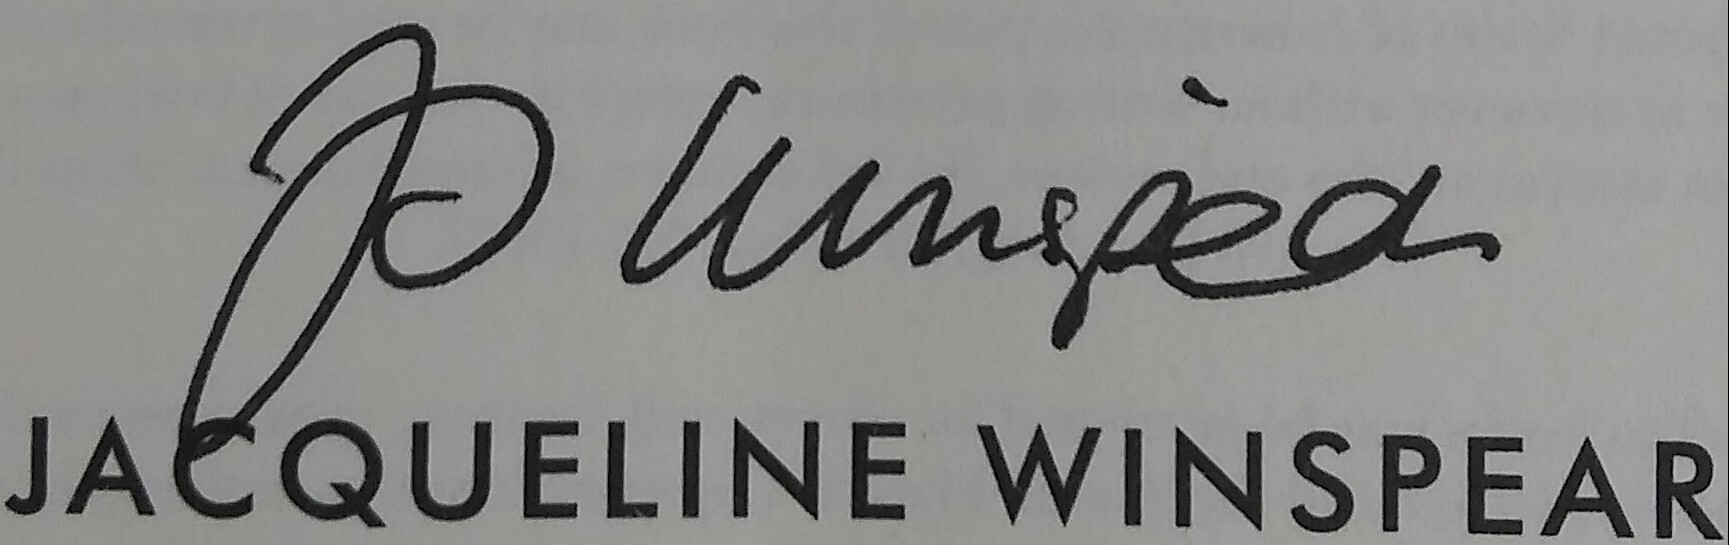
Signature of: jacqueline winspear